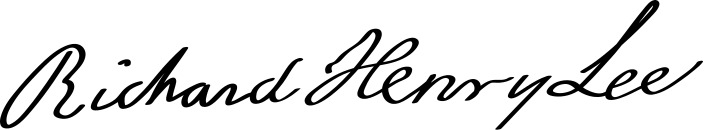
Signature of: richard henry lee